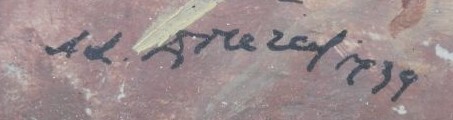
Signature of: adolf doležal